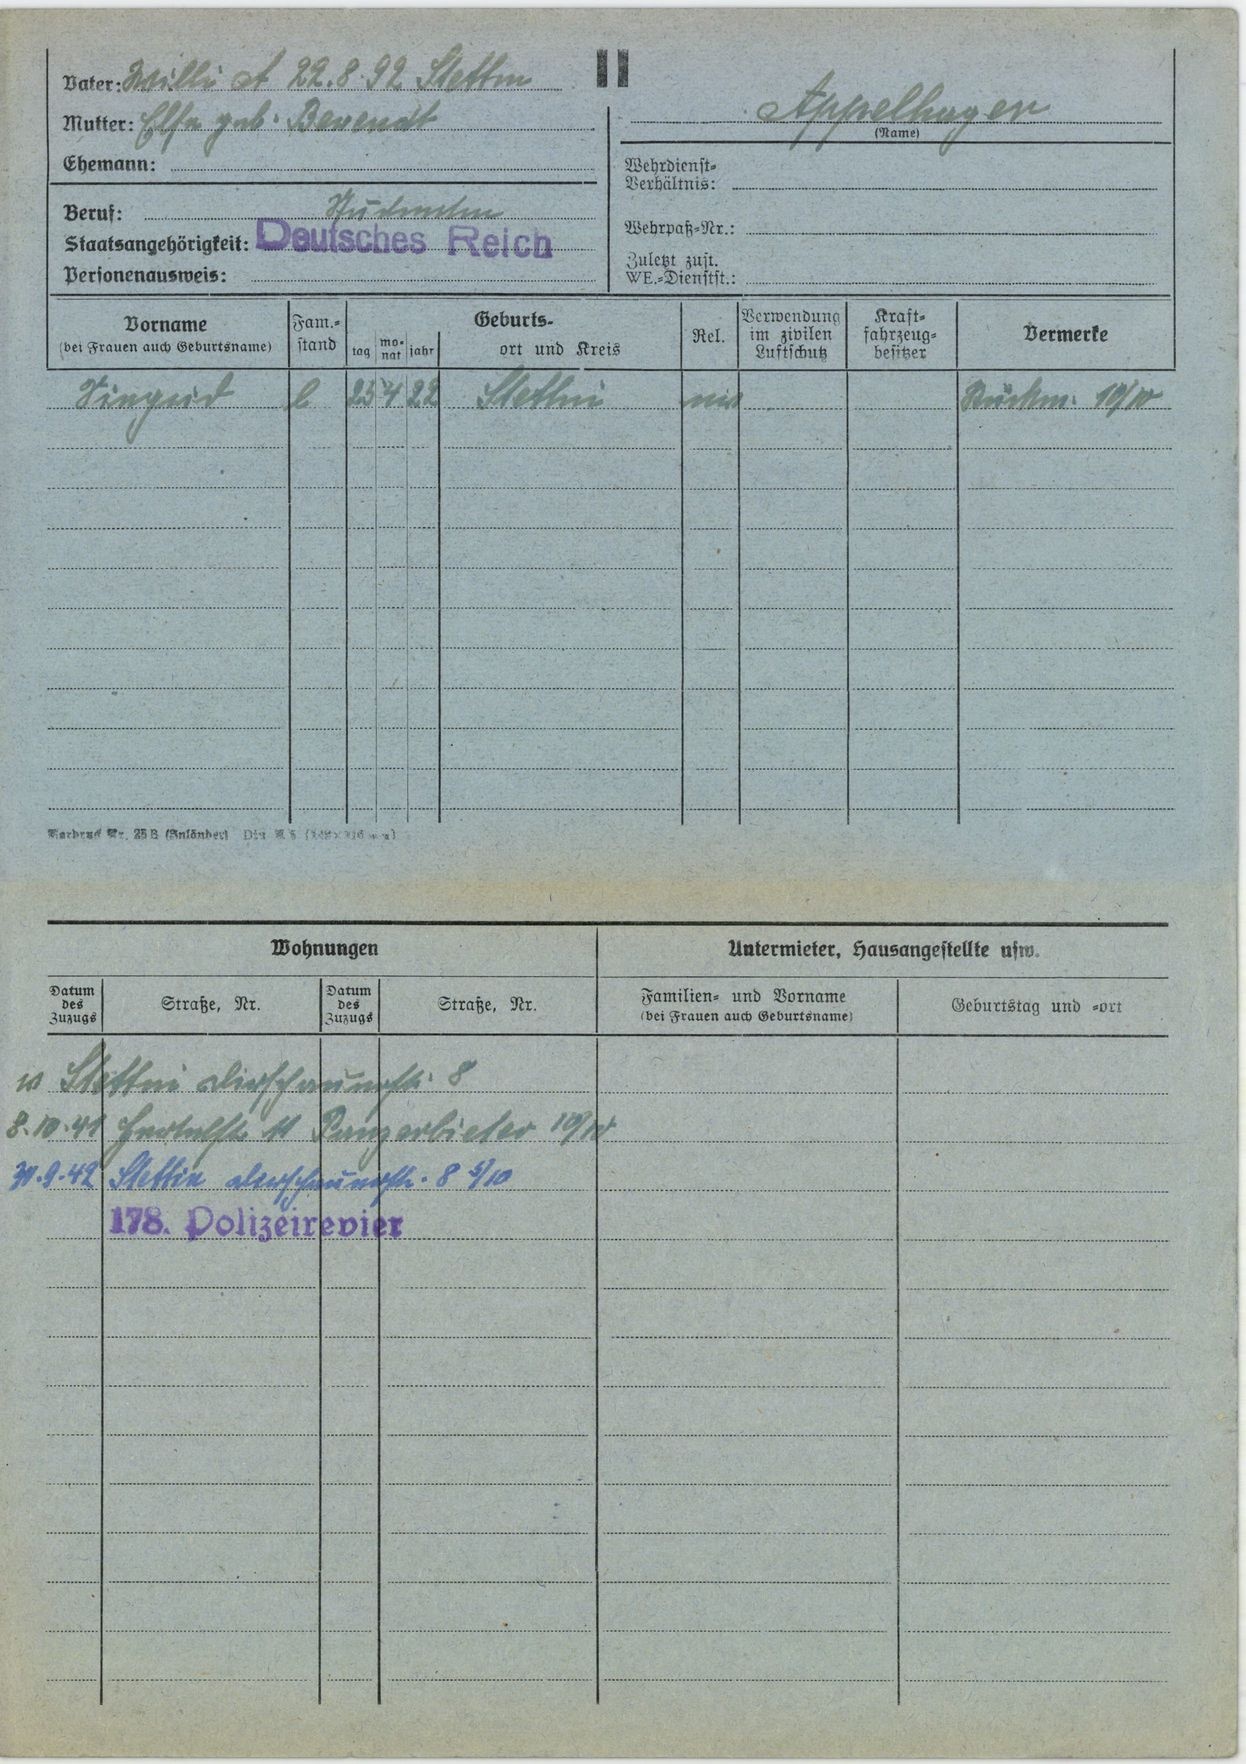
Appelhagen